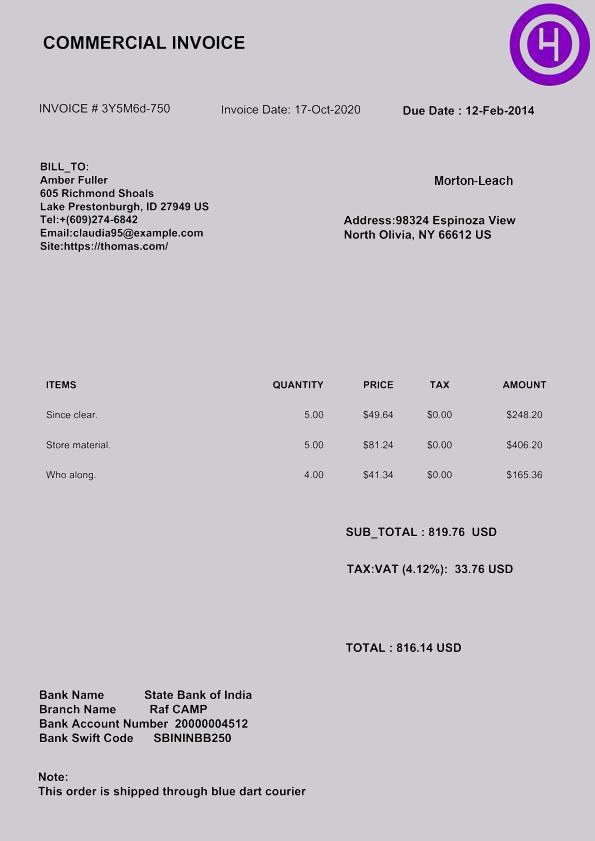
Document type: Invoice